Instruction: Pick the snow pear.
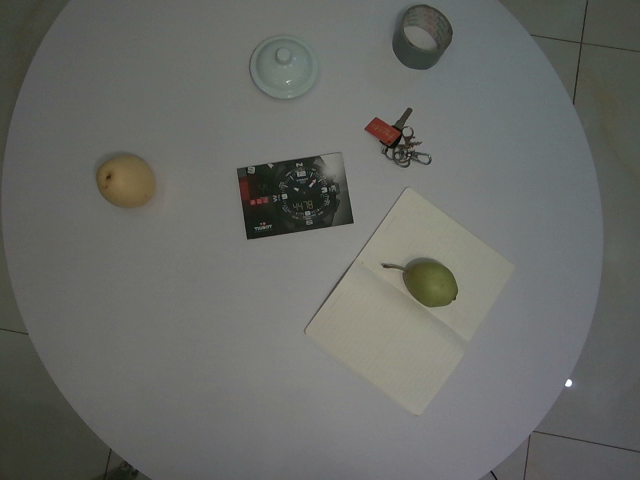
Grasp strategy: vertical